Question: Which state is mentioned in the document?
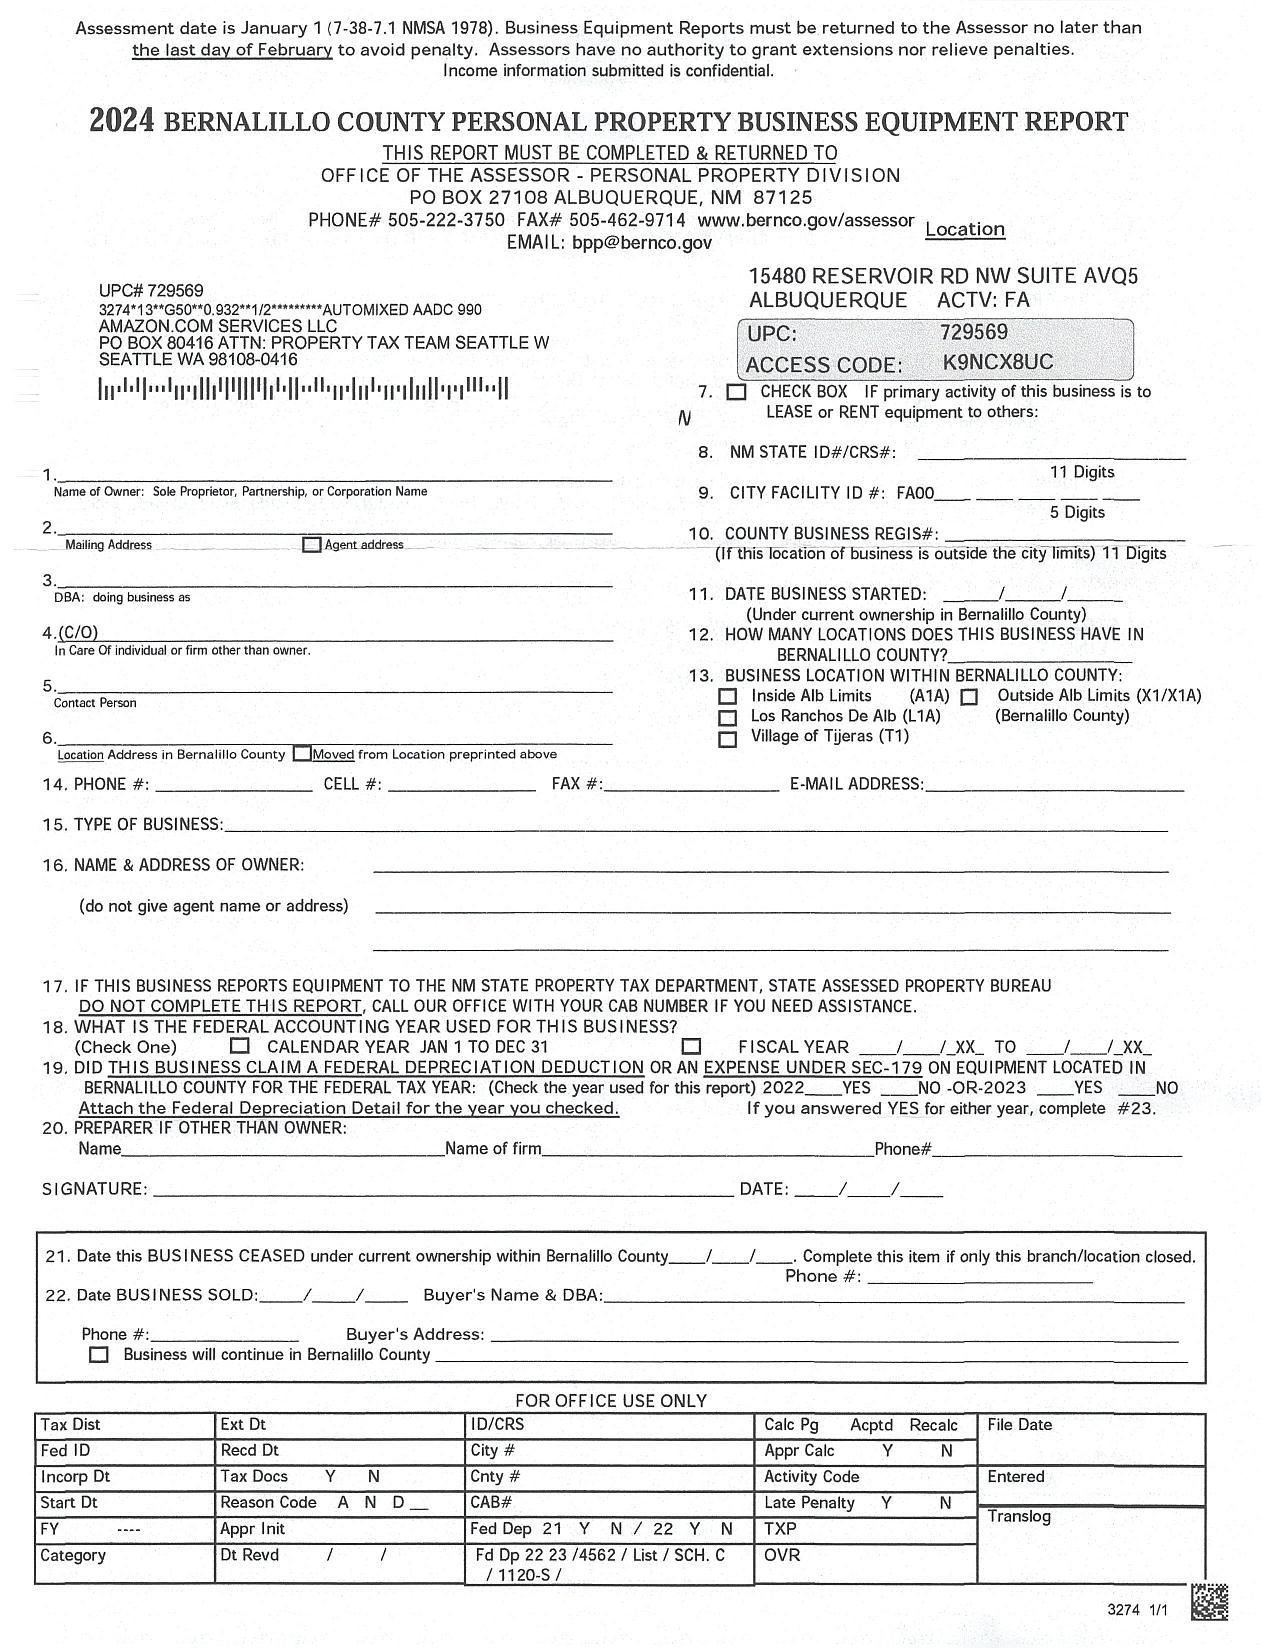
Answer: "NM"